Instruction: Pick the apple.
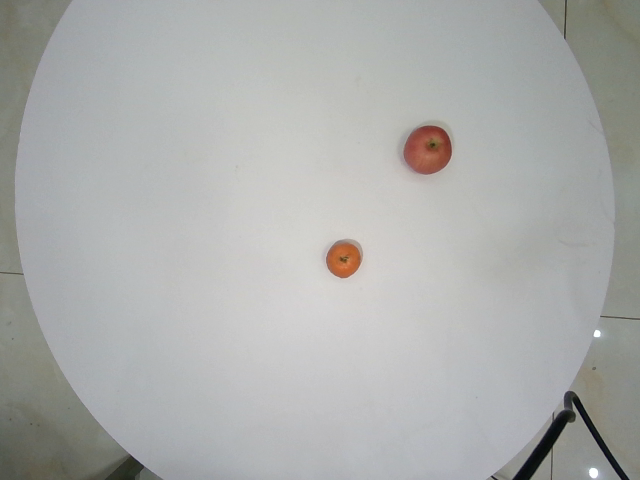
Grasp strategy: vertical